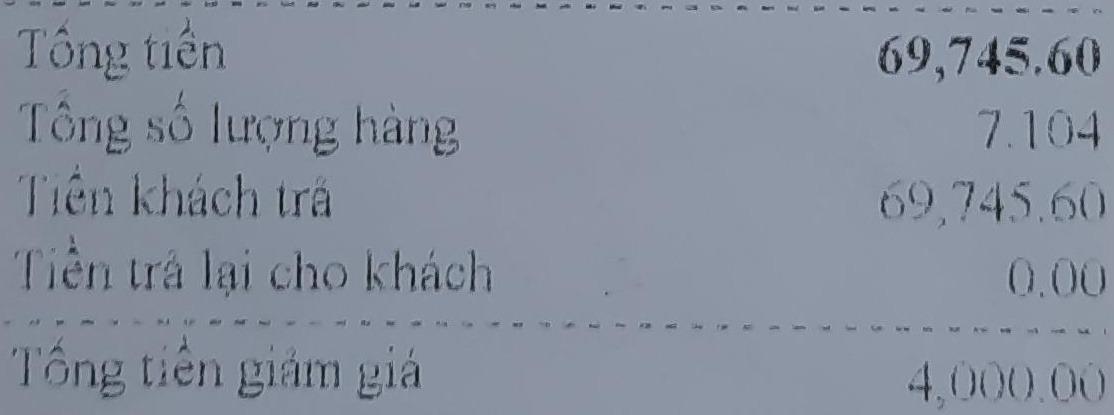
Tổng tiền 69,745.60
Tổng số lượng hàng 7.104
Tiền khách trả 69,745.60
Tiền trả lại cho khách 0.00
Tổng tiền giảm giá 4,000.00